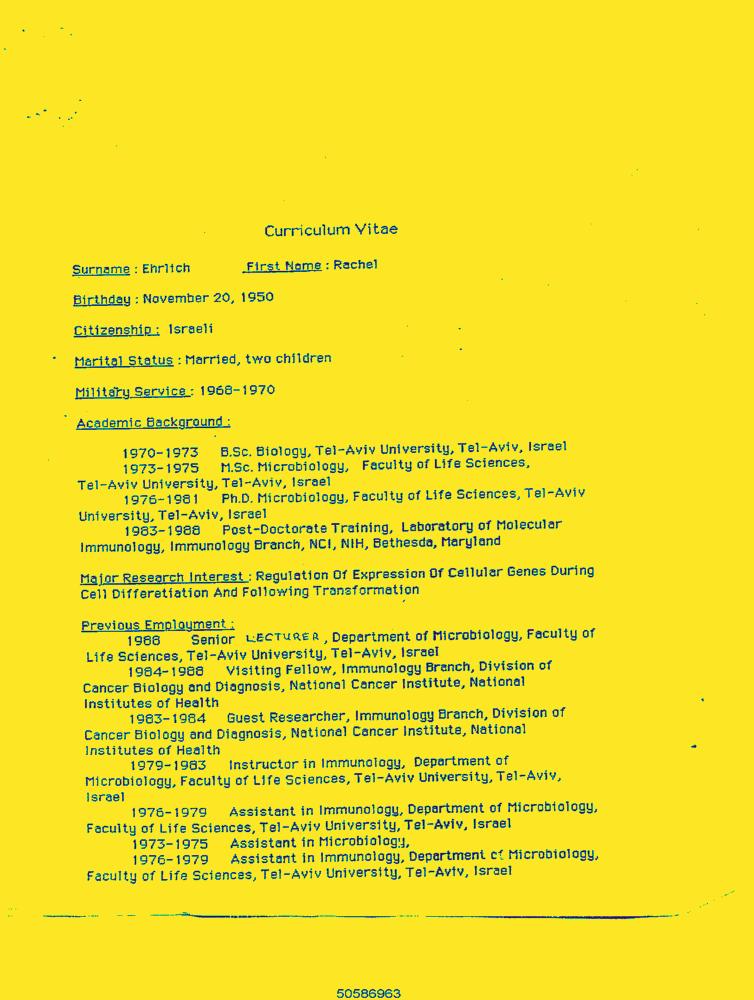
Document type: Resume-Doc